Question: How is the history relevant to the case?
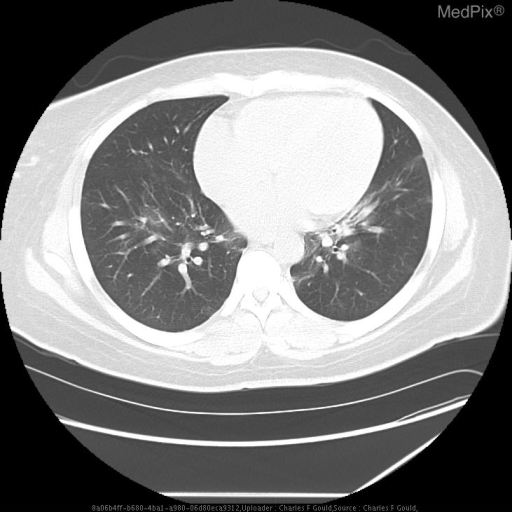
Answer: The patient's history of 31y/o black female who is HIV positive, with slow onset of fatigue, low grade fever and dyspnea over the past several weeks. is key in understanding the case.